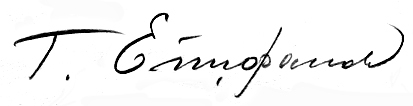
Signature of: gennady yepifanov